Question: Talk about the condition:
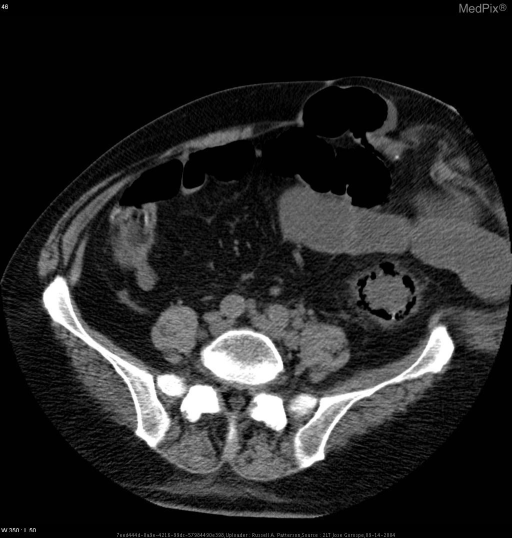
Answer: The disease is discussed as: Pneumatosis intestinalis (PI) is the presence of gas within the wall of the small or large intestine. Radiologic findings for PI on plain radiographs (positive in approximately two-thirds of affected patients) reveal intramural gas that can be linear, curvilinear, or circular in form.

In images 1, the PI is seen as tiny radiolucent bubbles projecting obliquely across the left lower abdomen and hemipelvis.

CT is more sensitive than plain films and shows circumpherential collections of air adjacent to lumen of bowel that run parallel with bowel wall, as seen in image 2.  In contrast to air in the lumen, PI lacks the characteristic air-fluid/air-contrast levels seen in intraluminal air.  Also contrast studies of the intestines can be confirmatory, revealing filling defects within the lumen corresponding to the protruding gas cysts.

PI can be associated with a wide variety of gastrointestinal (eg. ischemia, infection, intestinal trauma, obstruction, inflammatory bowel disease) and nongastrointestinal causes (COPD).  Assesment of the patient’s clinical status is critical to determine treatment. Urgent surgery is commonly required for patients with PI and clinical evidence of bowel obstruction or ischemia, while asymptomatic patients without metabolic acidosis may be safely observed/medically managed.